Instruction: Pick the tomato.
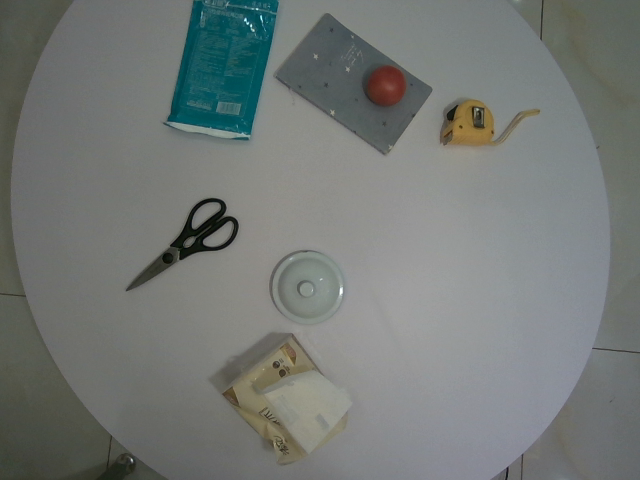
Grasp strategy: vertical